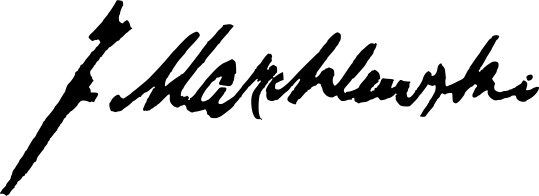
Signature of: julian marchlewski